Question: What is the assessed value of the property as noted in the document?
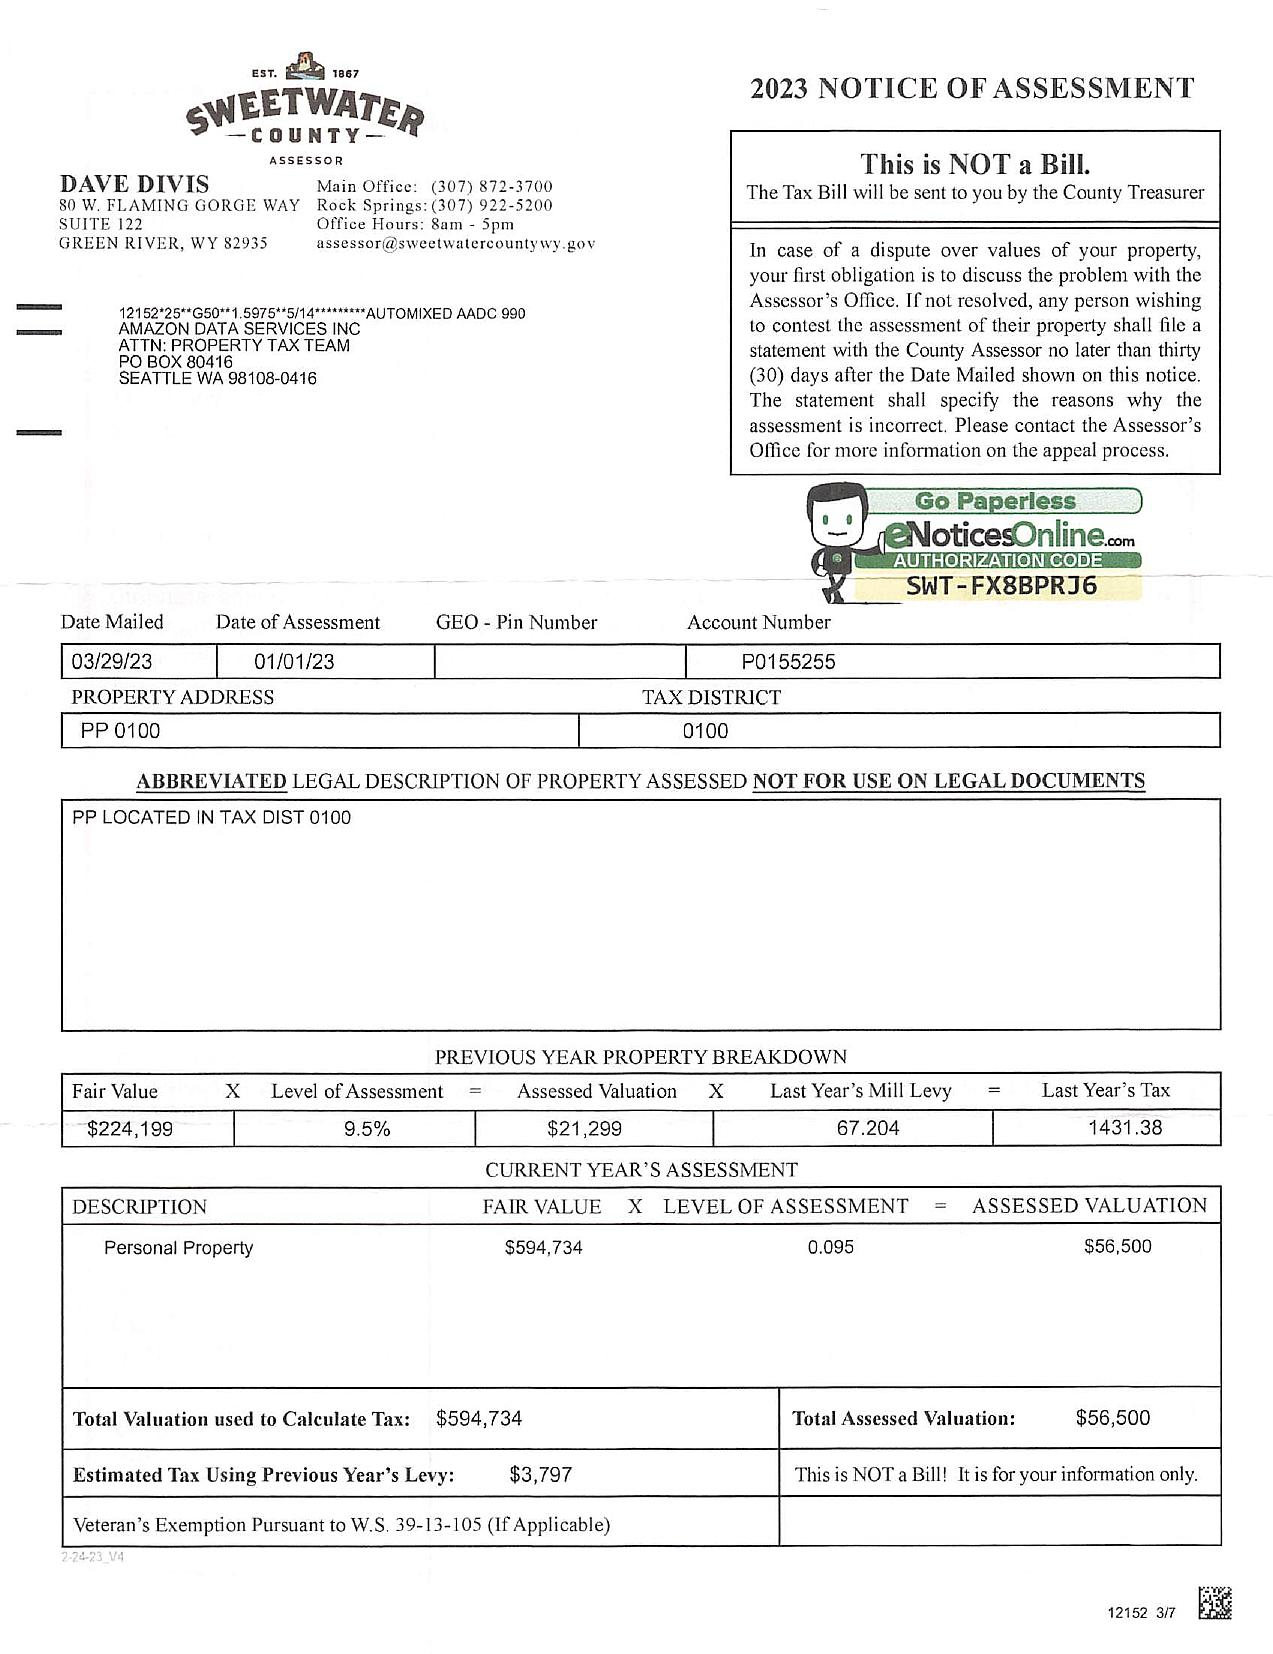
Answer: "$56,500 "